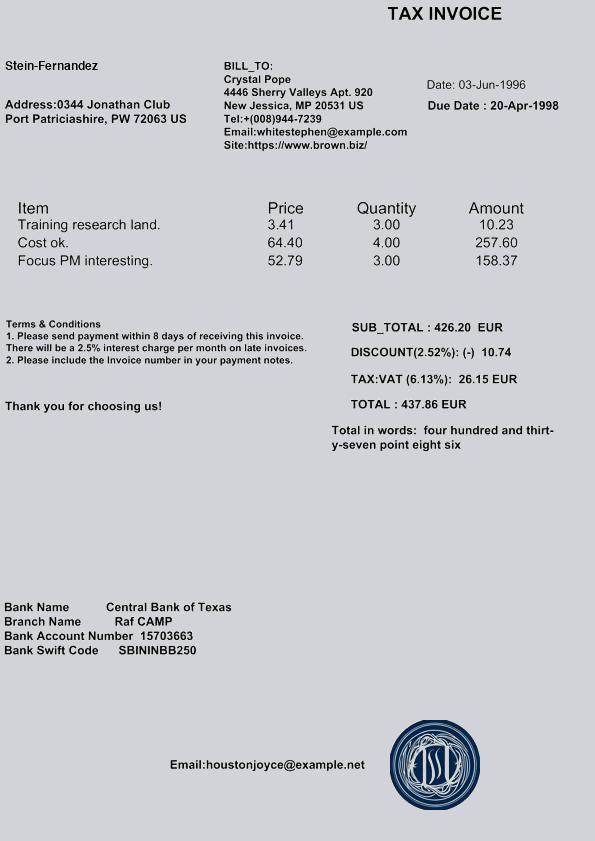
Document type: Invoice